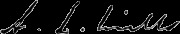
Signature of: albert leopold mills